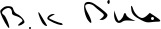
Signature of: basant kumar birla